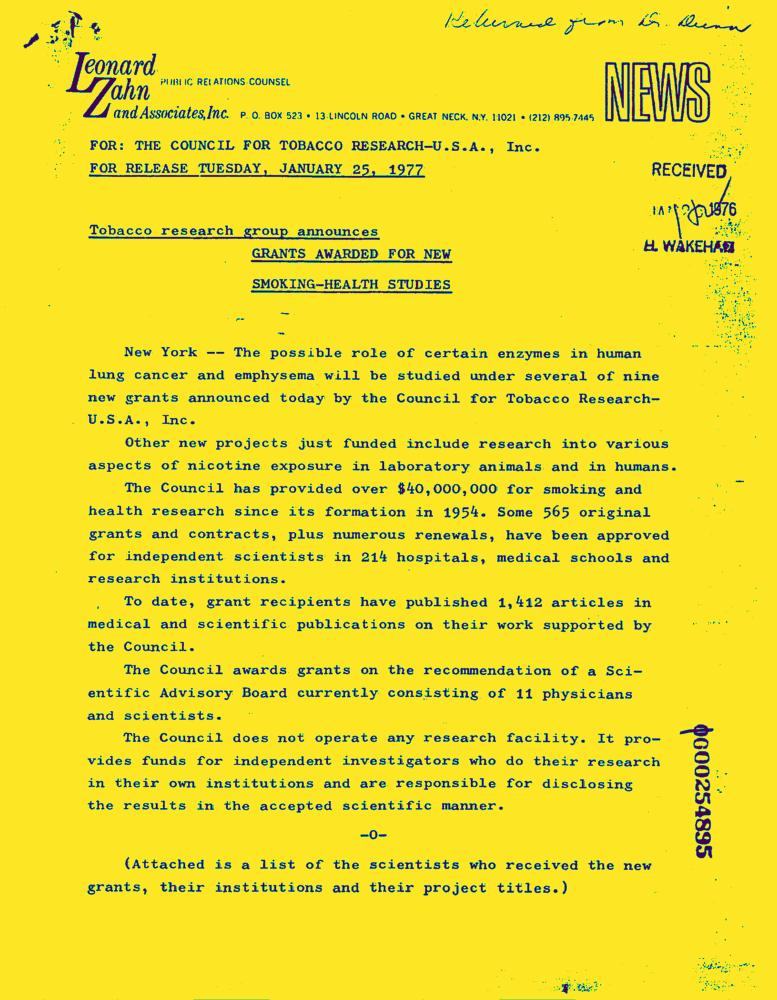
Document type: News-Article